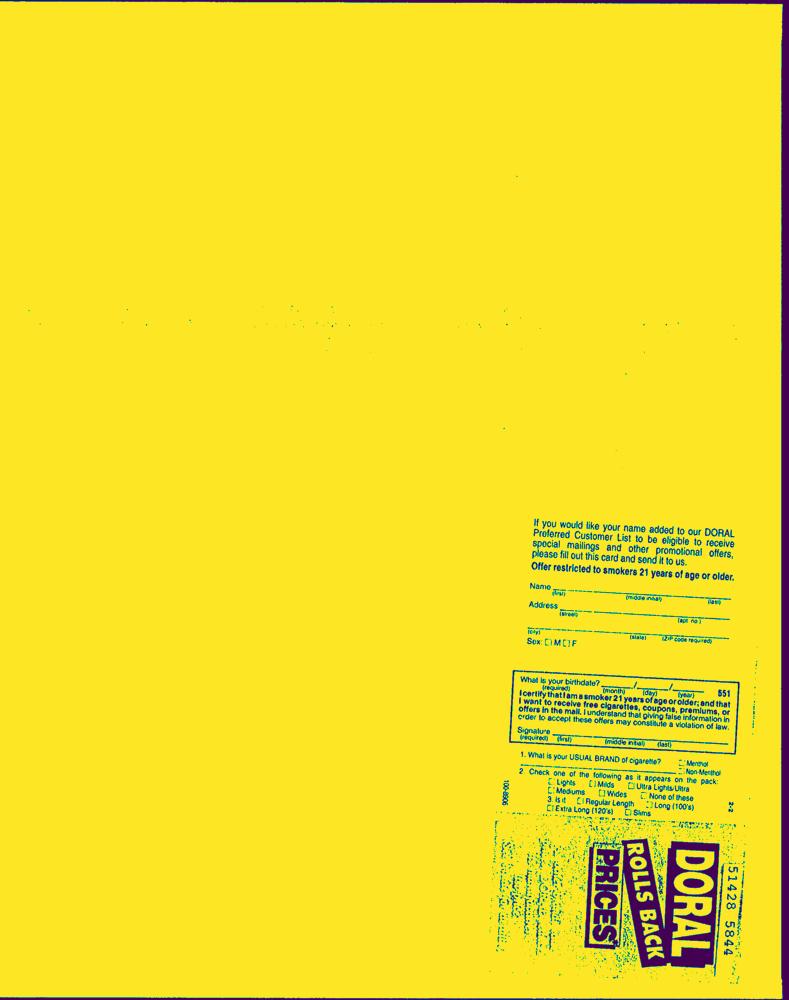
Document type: AD